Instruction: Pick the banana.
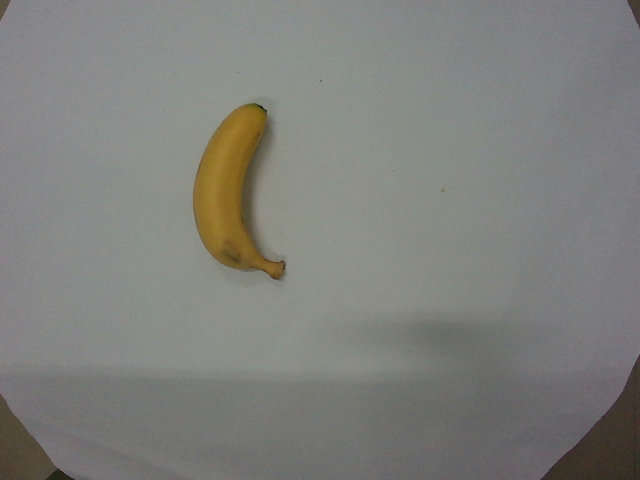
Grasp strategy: vertical